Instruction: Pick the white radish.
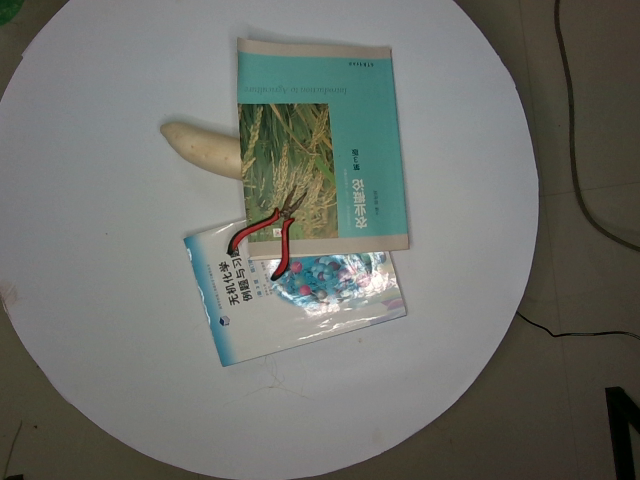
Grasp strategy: vertical